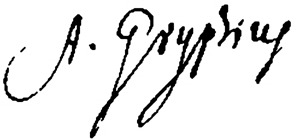
Signature of: andreas gryphius